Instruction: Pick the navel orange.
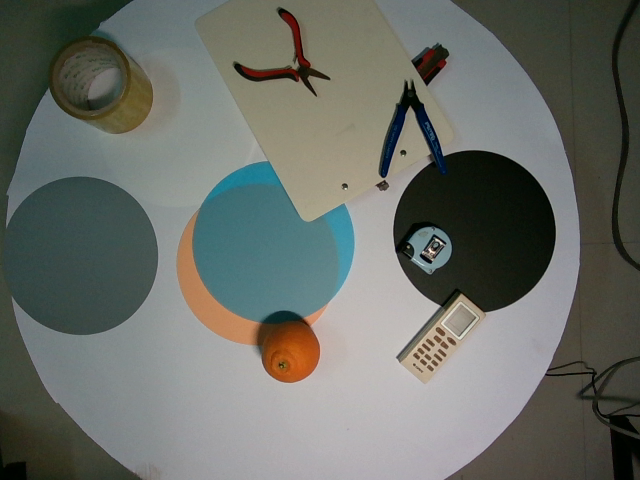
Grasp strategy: vertical